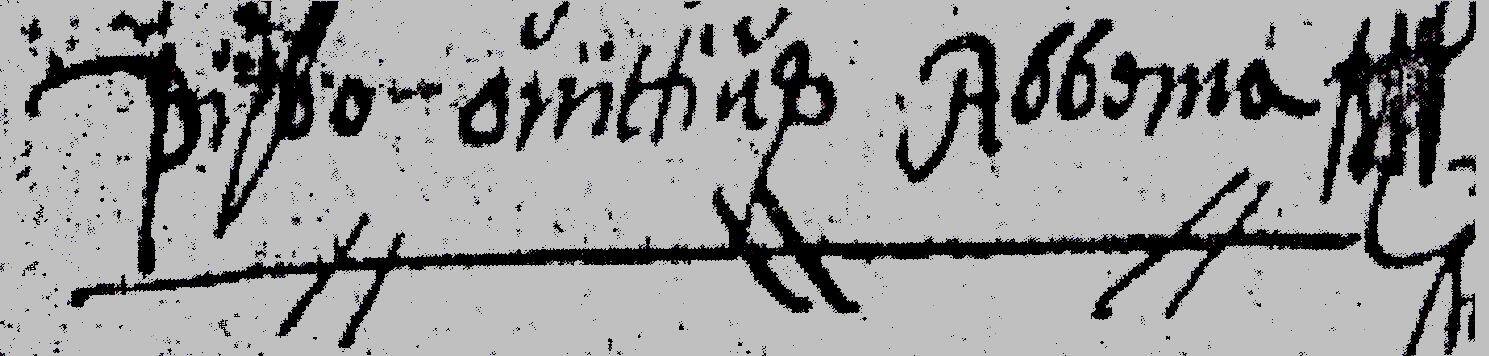
Signature of: pibo ovittius fan abbema